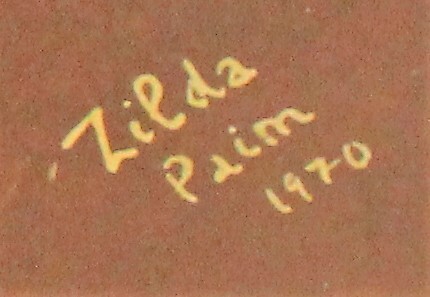
Signature of: zilda paim